Question: Describe the condition in detail:
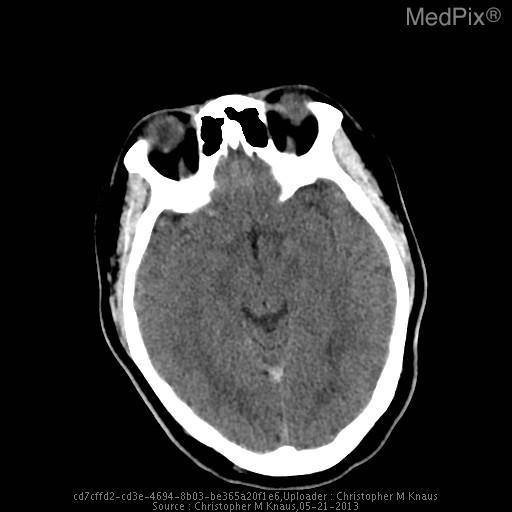
Answer: The disease is discussed as: Venous sinus thrombosis is caused by thrombus formation in the dural venous sinuses or cerebral veins.  It is an uncommon disorder (2-7 per million) which can have serious complications.  Causal factors include local (regional infection, trauma, neoplasm) and systemic (dehydration, hypercoagulable states, pregnancy, oral contraceptives).  Clinical presentation includes headache, neurologic deficits or seizures.  The superior sagittal sinus is most commonly affected, followed by the transverse and sigmoid sinuses.  Complications include venous infarcts, intracerebral hemorrhage and intracranial hypertension.

On noncontrast CT, the thombosed sinus is usually hyperdense.  This is nonspecific as dehydrated patients, adjacent subdural or subarachnoid hemorrhage or elevated hematocrit can cause increased sinus attenuation.  On contrast enhanced CT, the empty delta sign is a central defect from thrombus surrounded by contrast enhanced blood.  On MRI, absence of a flow void or abnormal signal within the sinus is seen.

MR venography with two-dimensional time-of-flight is used due to high sensitivity for slow flow compared to 3D TOF.  Contrast enhanced MRV improves visualization of small vessels.  CT venography is a rapid and accurate method for evaluating the venous sinuses.  Disadvantages include ionizing radiation exposure and need for iodinated contrast material.